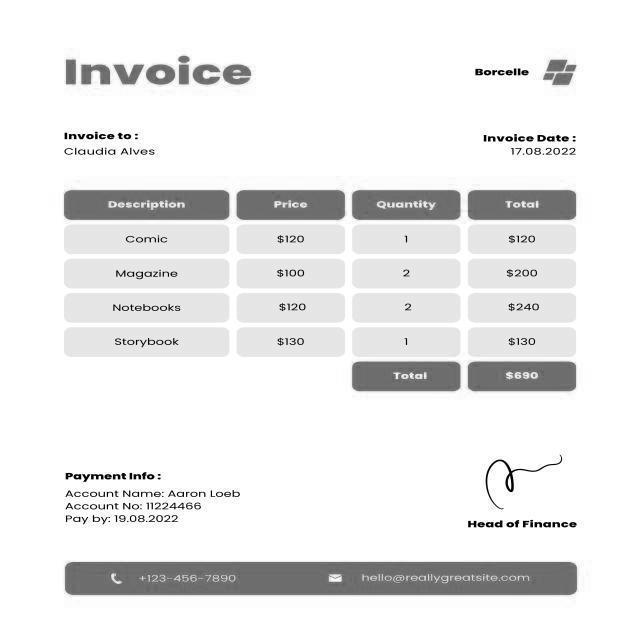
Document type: Invoice